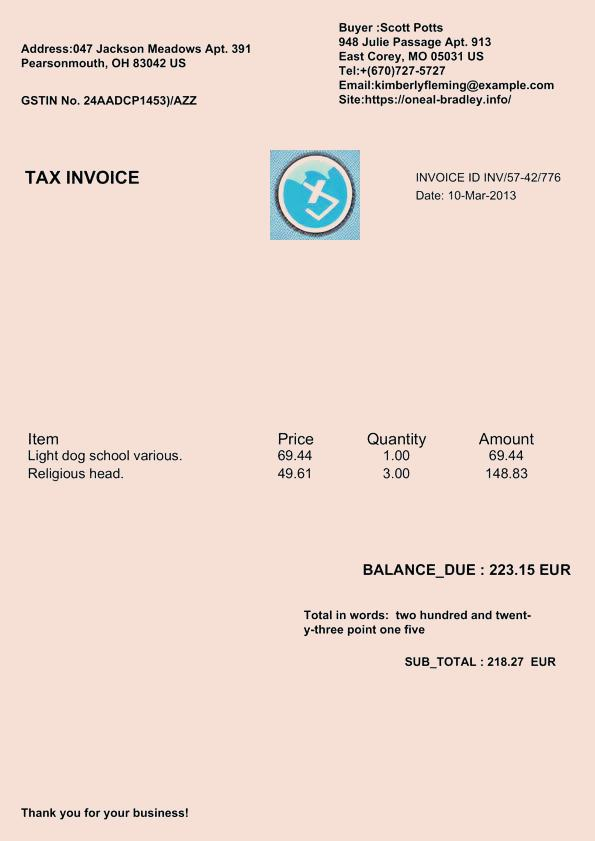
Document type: Invoice